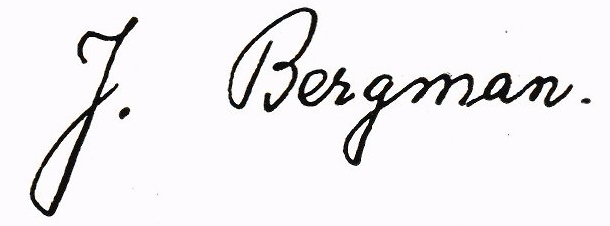
Signature of: johan bergman